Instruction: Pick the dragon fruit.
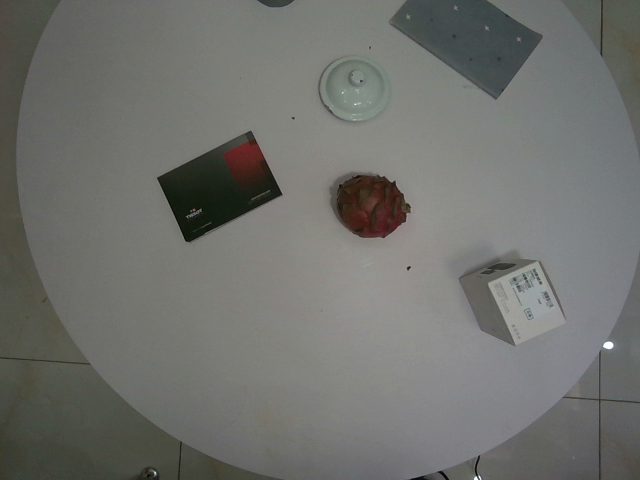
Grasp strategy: vertical